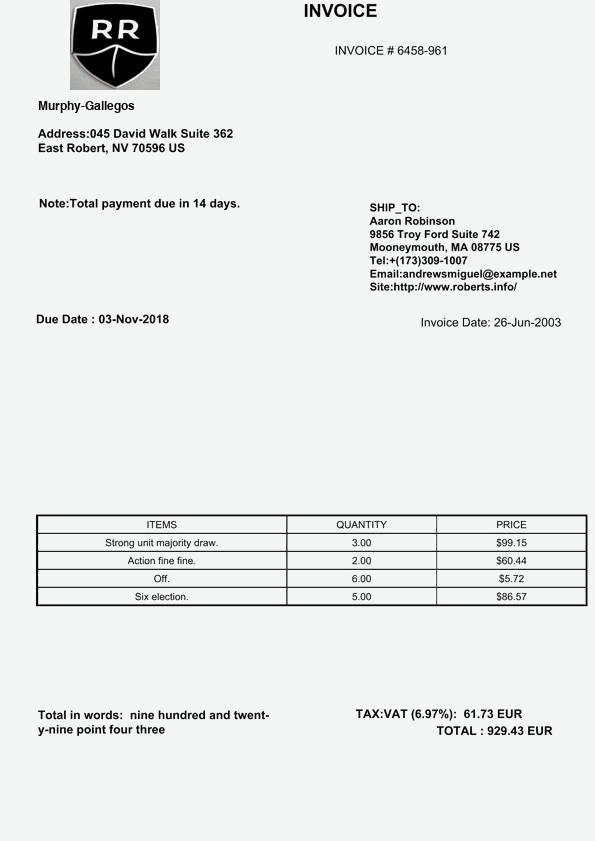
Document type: Invoice